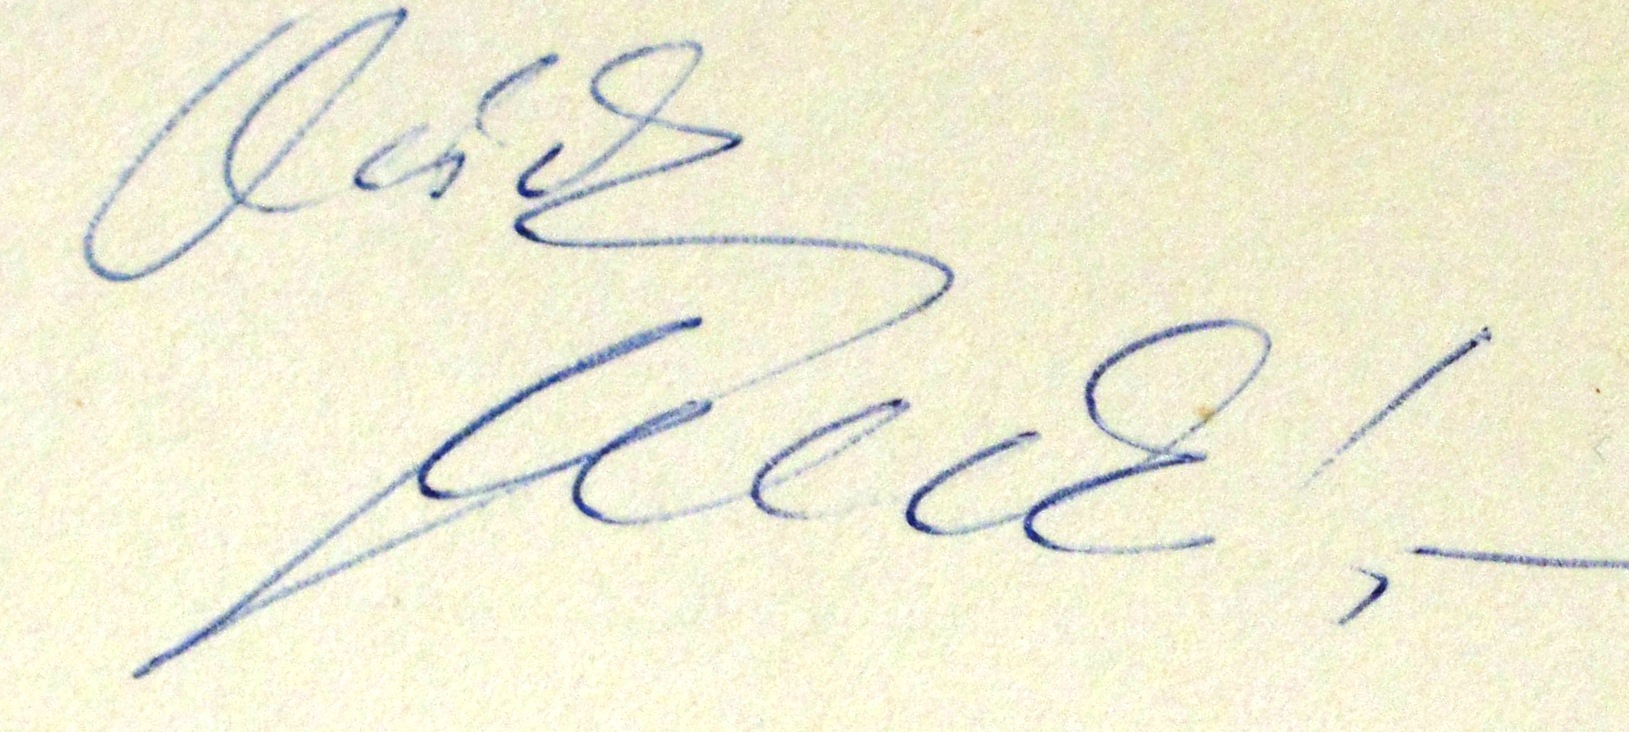
Signature of: václav neckář